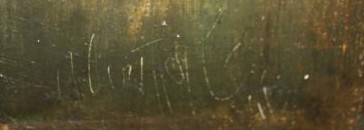
Signature of: wilhelm zlamal